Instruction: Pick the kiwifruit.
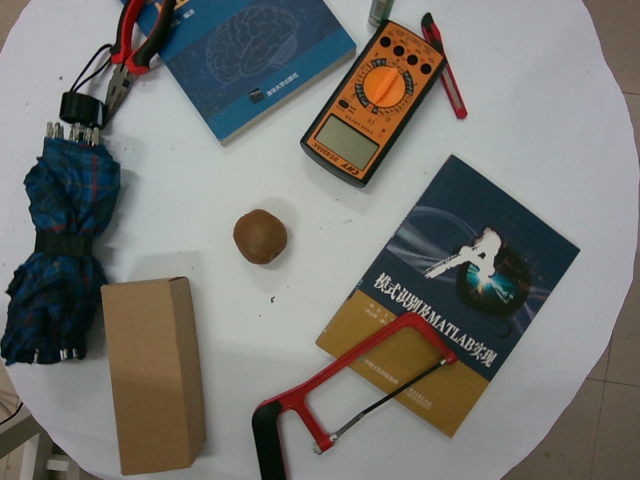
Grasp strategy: vertical